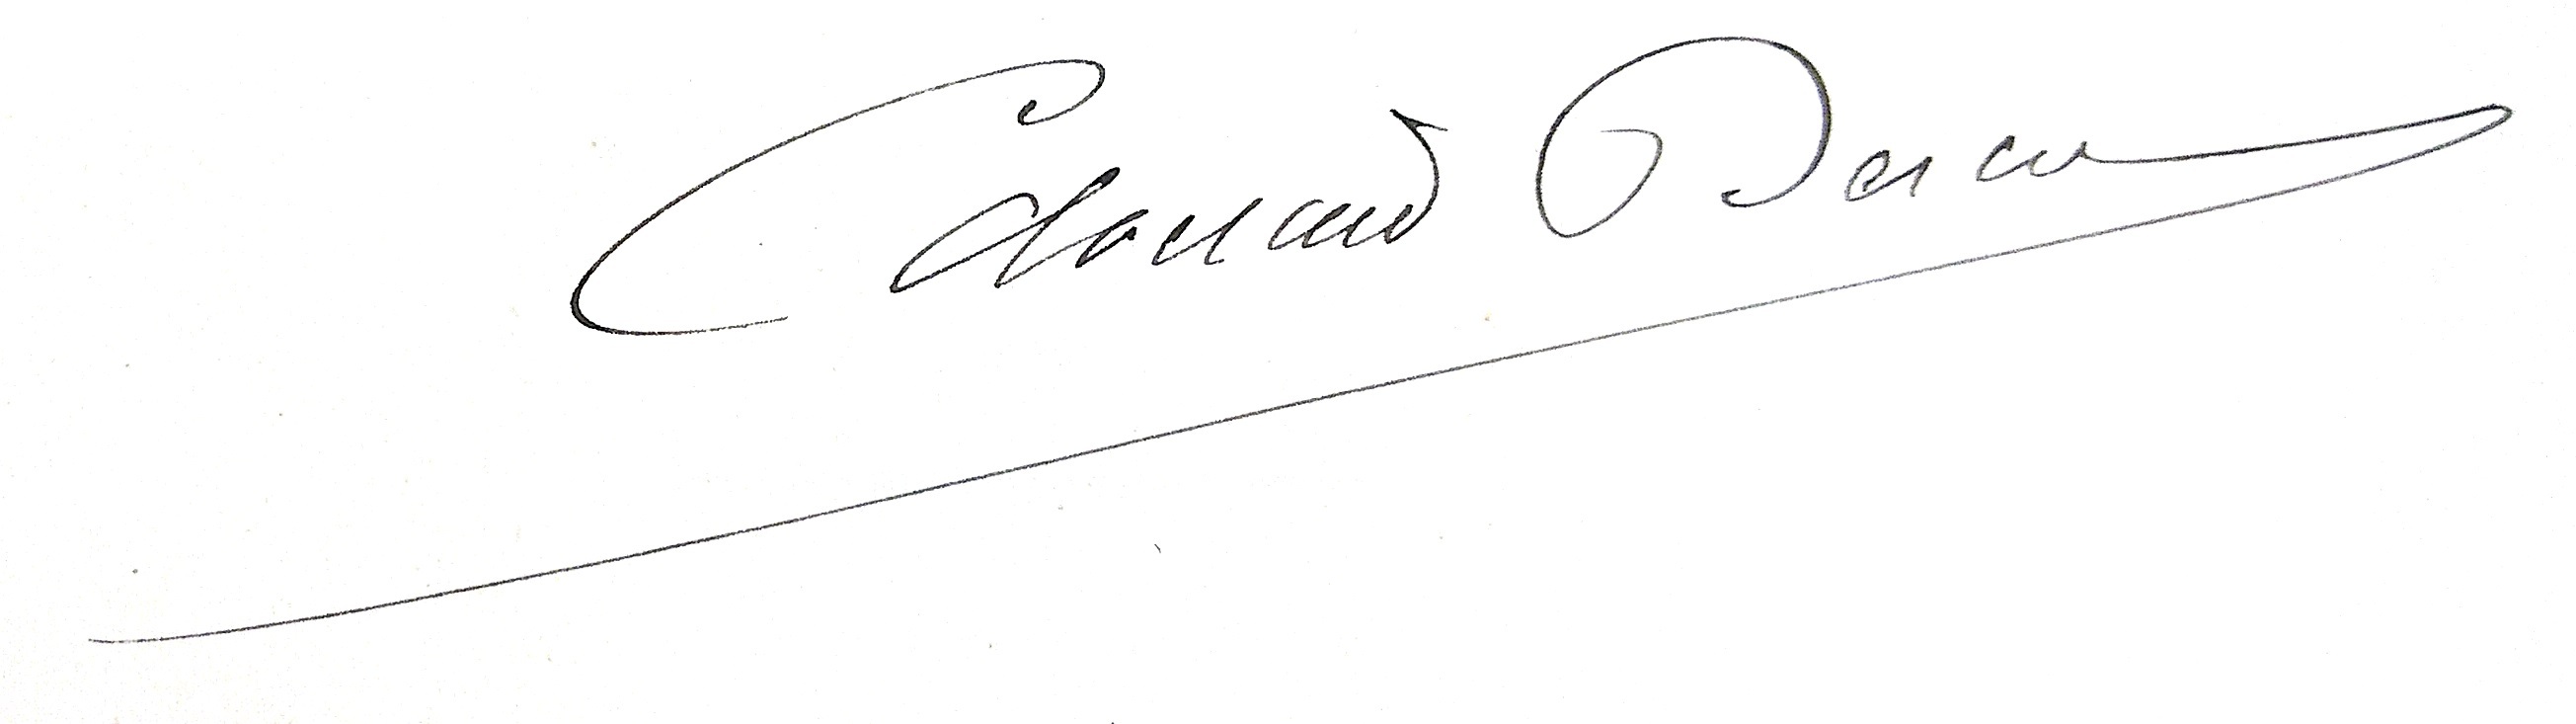
Signature of: édouard jules claude bérard